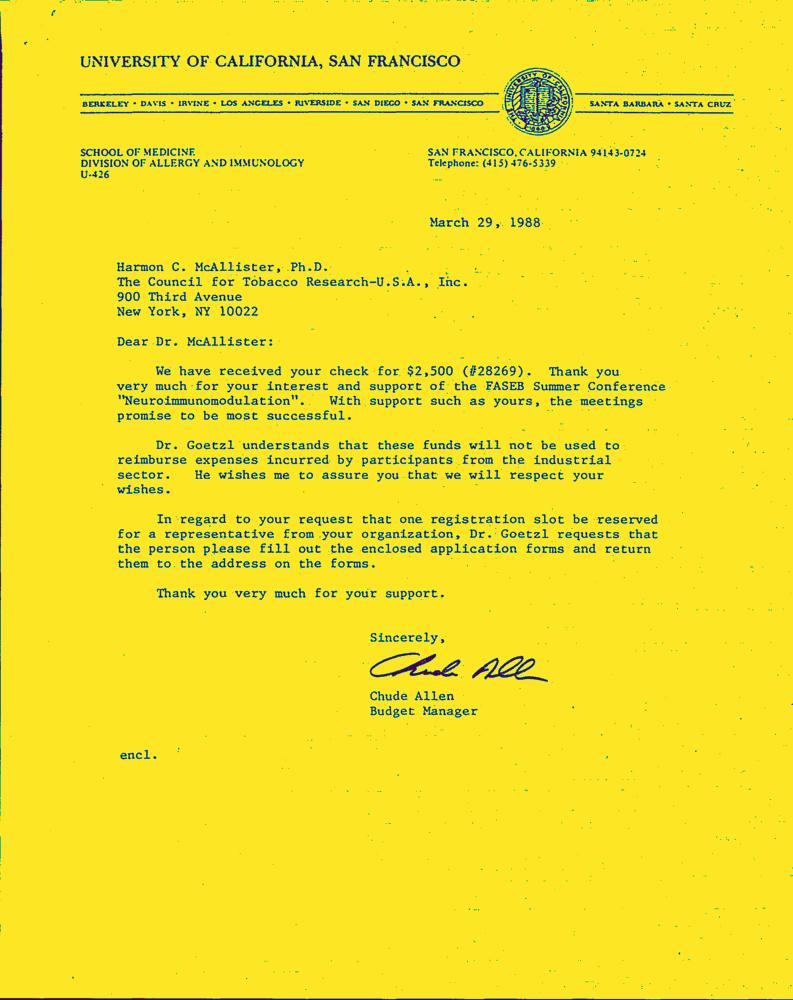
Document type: Letter-Doc